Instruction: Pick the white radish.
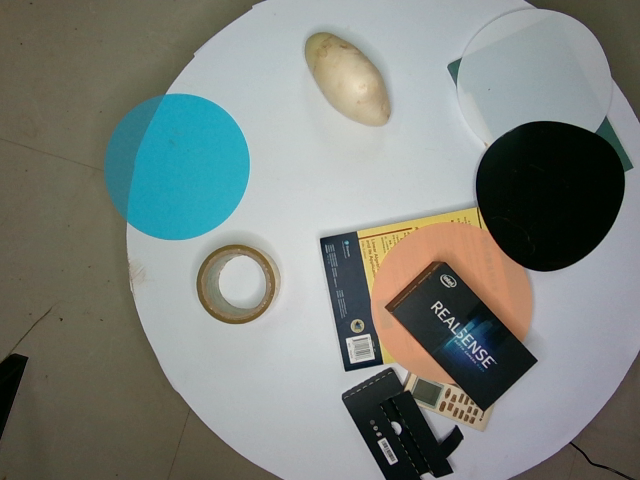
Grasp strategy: vertical